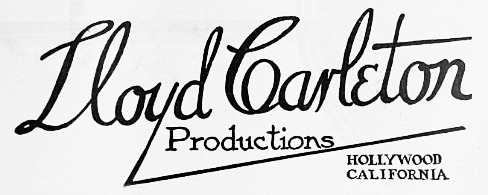
Signature of: lloyd b carleton